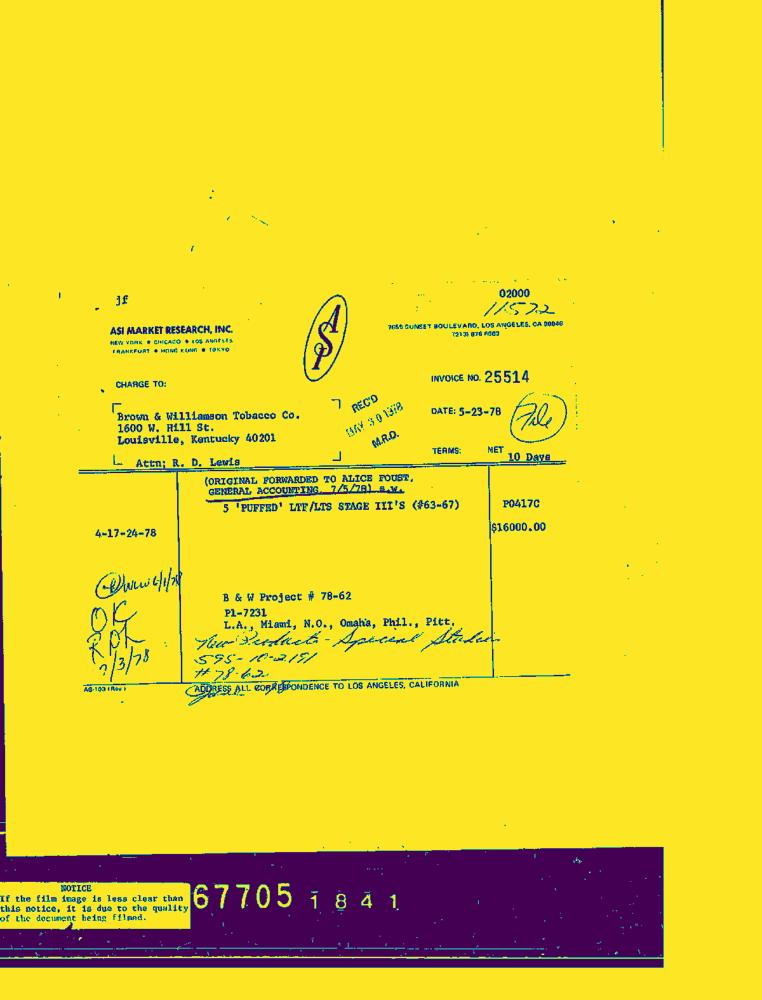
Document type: Invoice-Doc